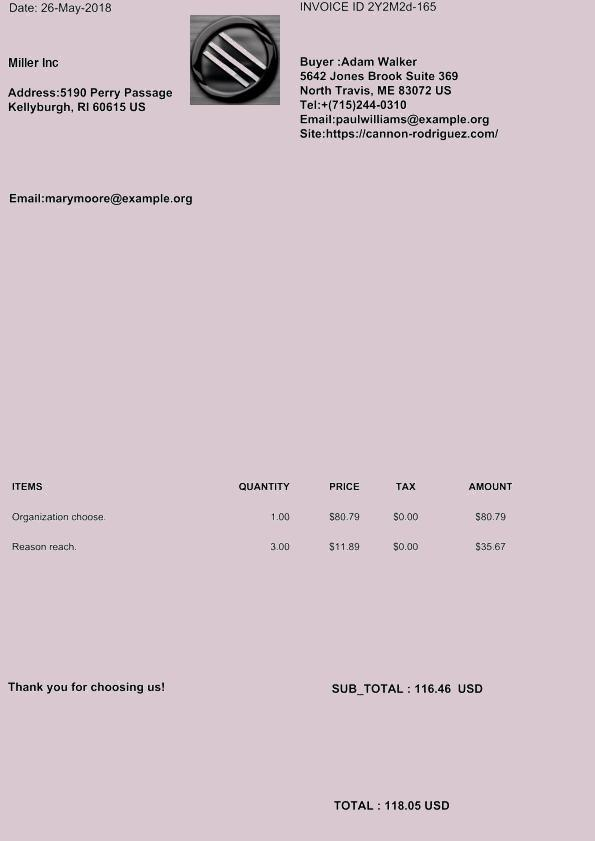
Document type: Invoice